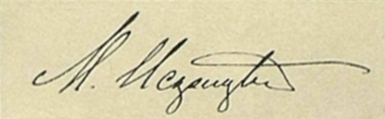
Signature of: mikhail andreevich iskritskiy